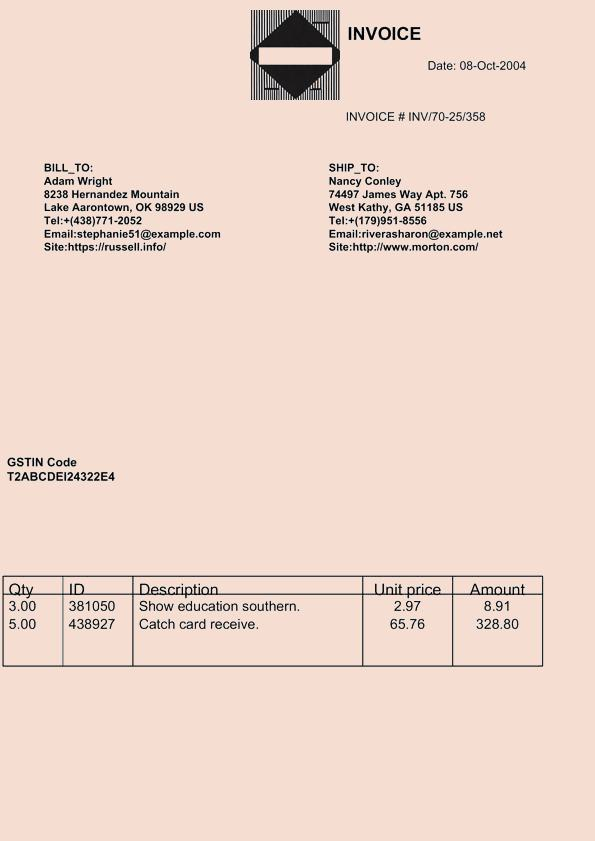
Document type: Invoice